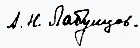
Signature of: aleksandr labuntsov